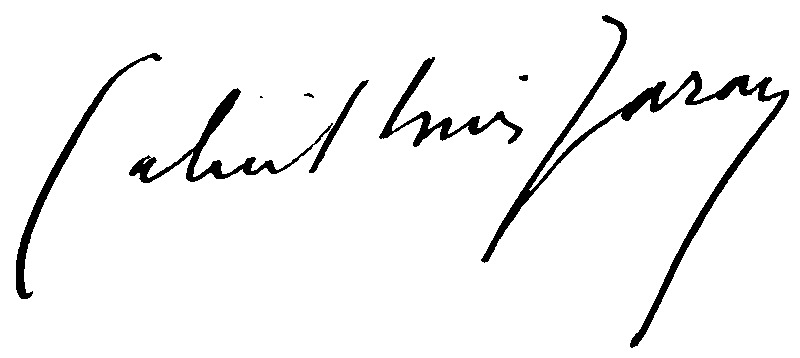
Signature of: jaray gabriel louis